Question: What type of tax is indicated in the document, personal property or real estate?
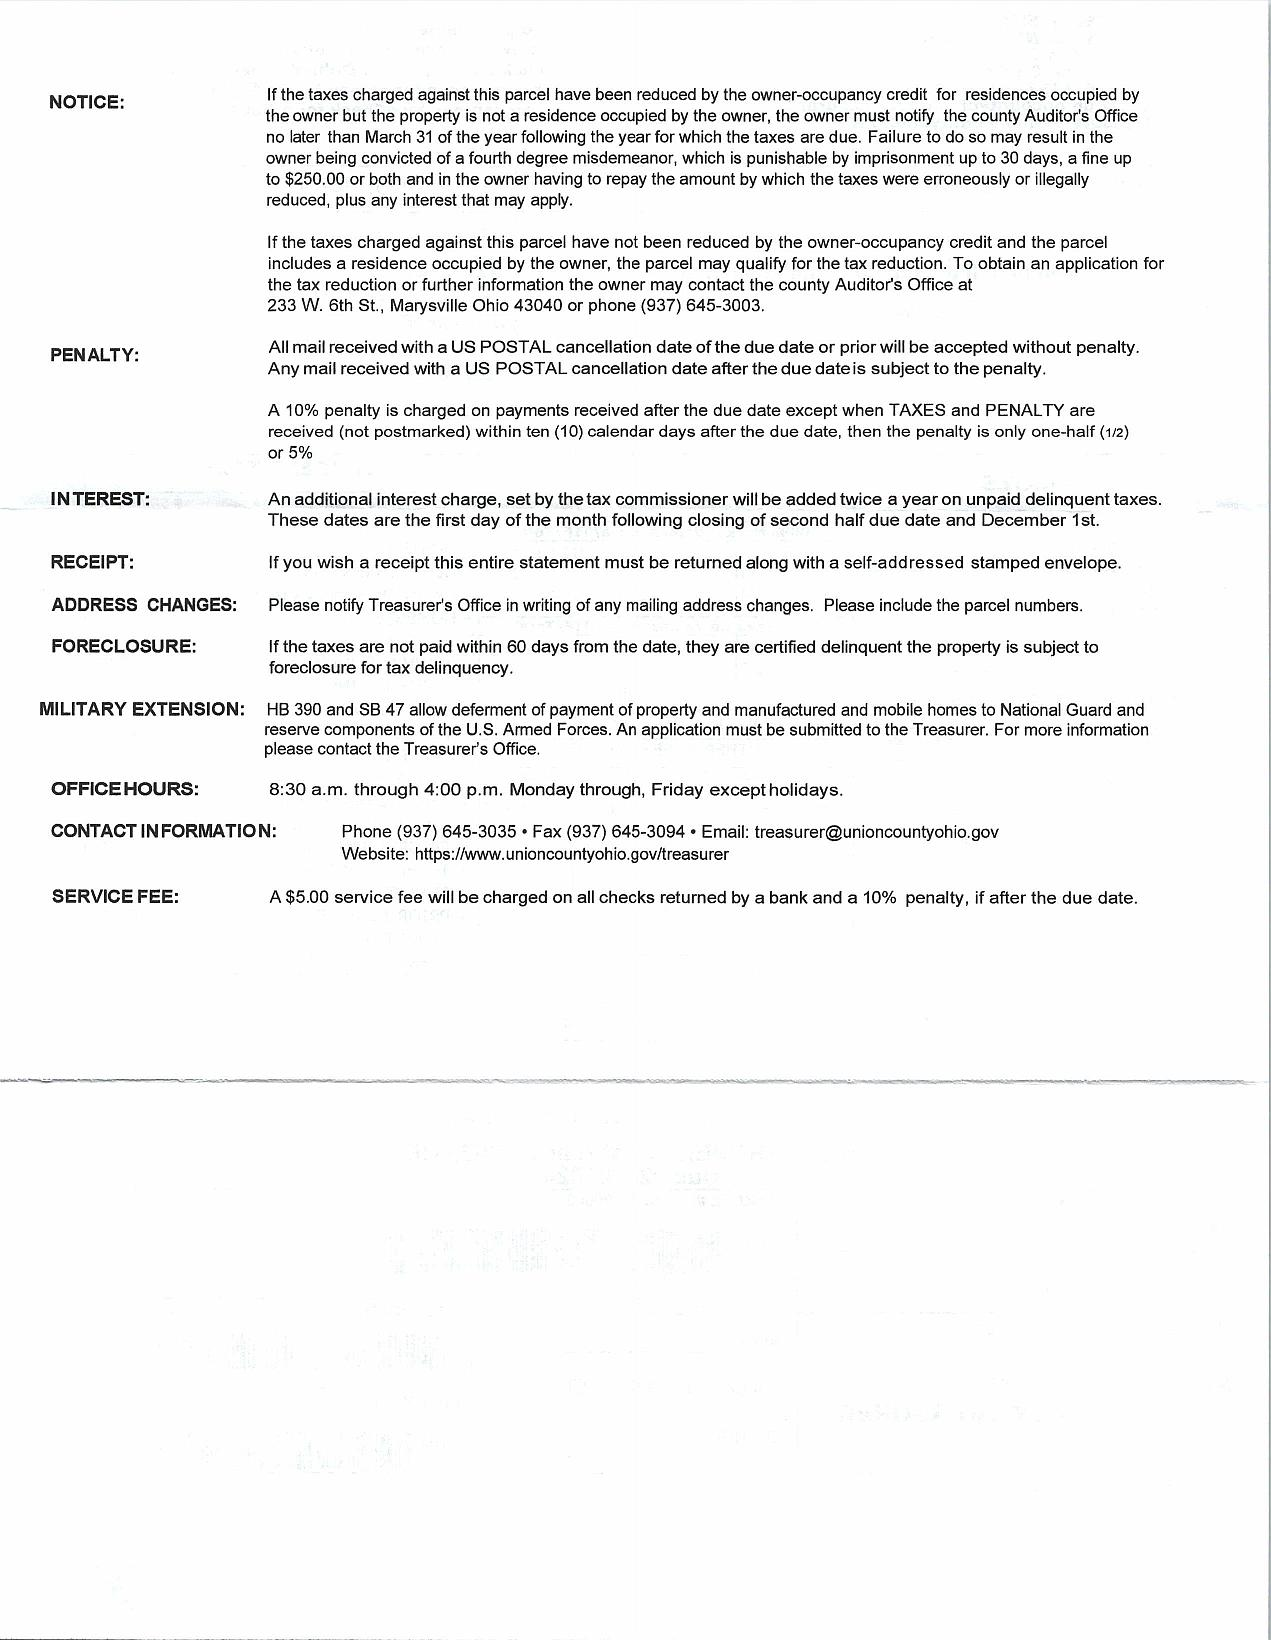
Answer: "Real Estate Tax"